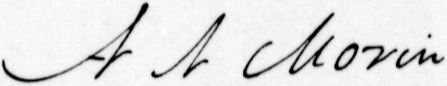
Signature of: augustin norbert morin